Question: What might the diagnosis be?
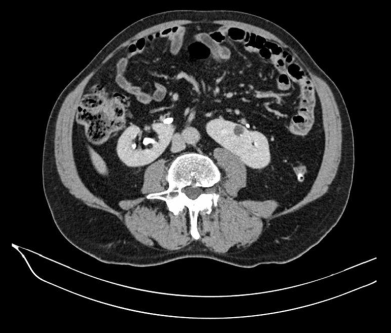
Answer: The possible diagnosis includes •  Horseshoe kidney
•  Right Ureter duplication
•  Angiomyolipoma
•  Nonobstructing stones
•  Renal Cyst.